Question: What type of tax is indicated in the document, personal property or real estate?
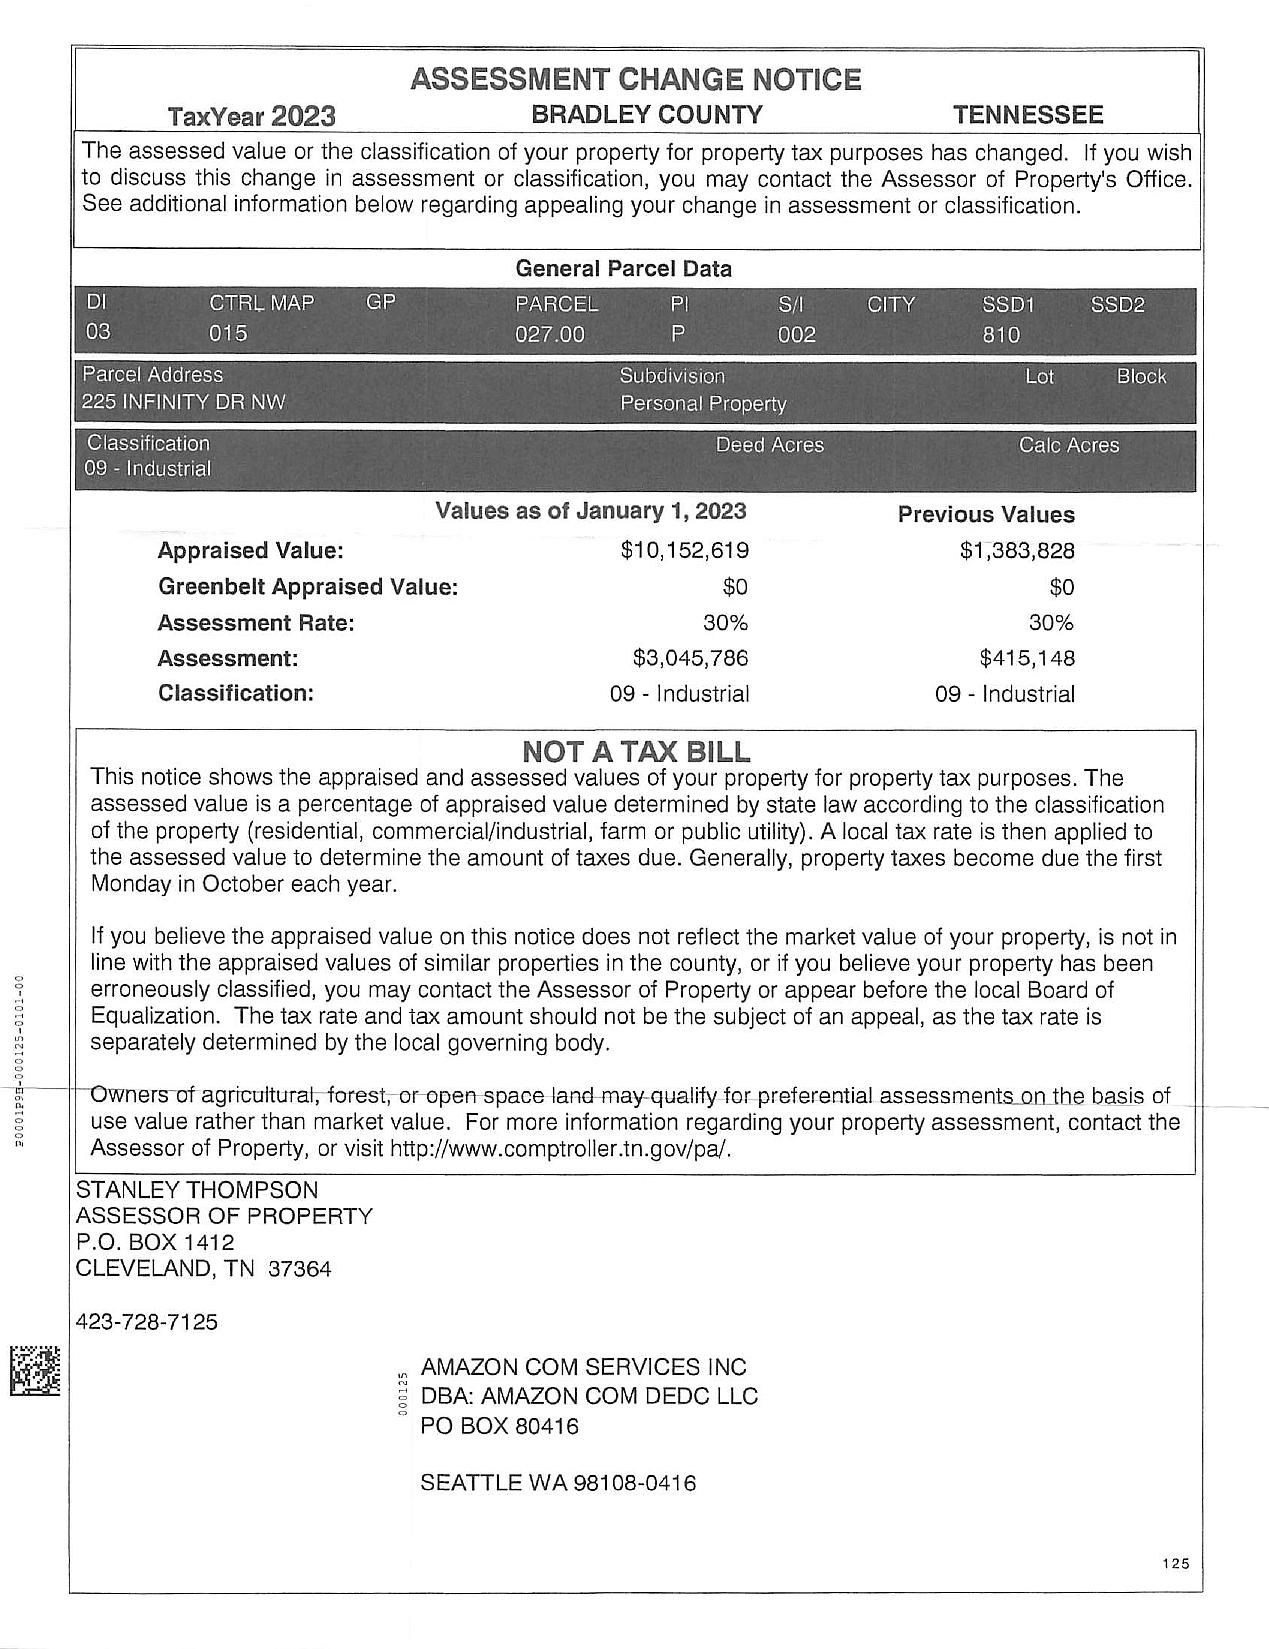
Answer: "Personal Property"